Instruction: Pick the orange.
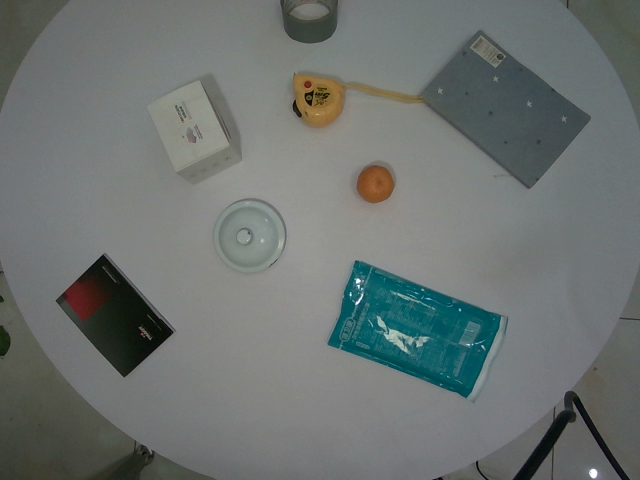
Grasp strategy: vertical